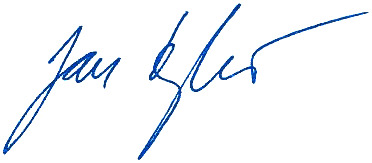
Signature of: jan korytář